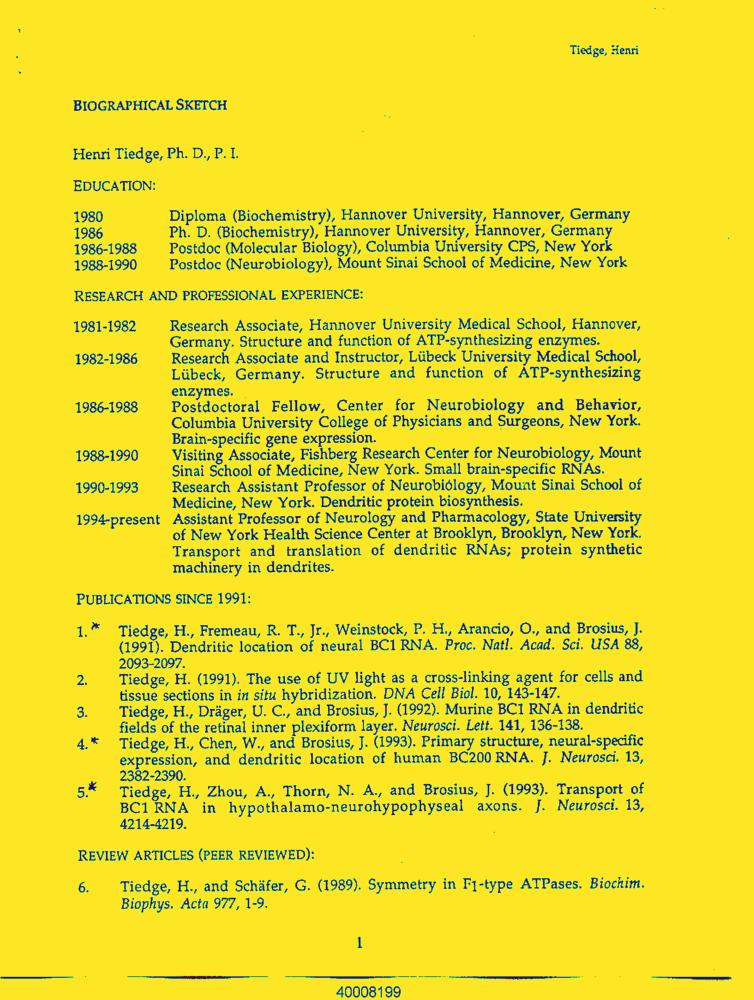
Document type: Resume-Doc